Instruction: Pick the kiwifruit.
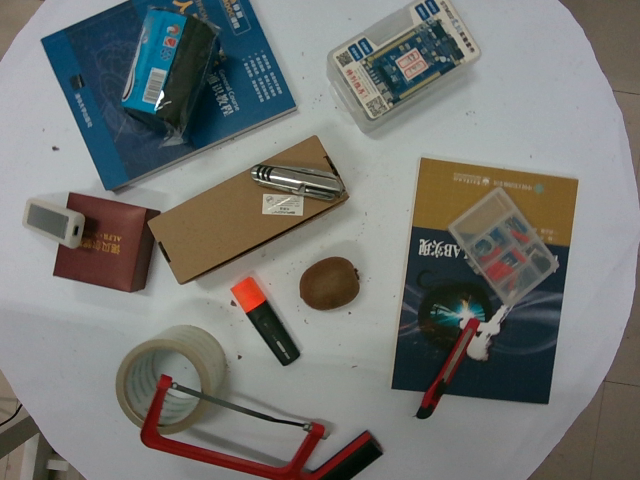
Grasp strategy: vertical